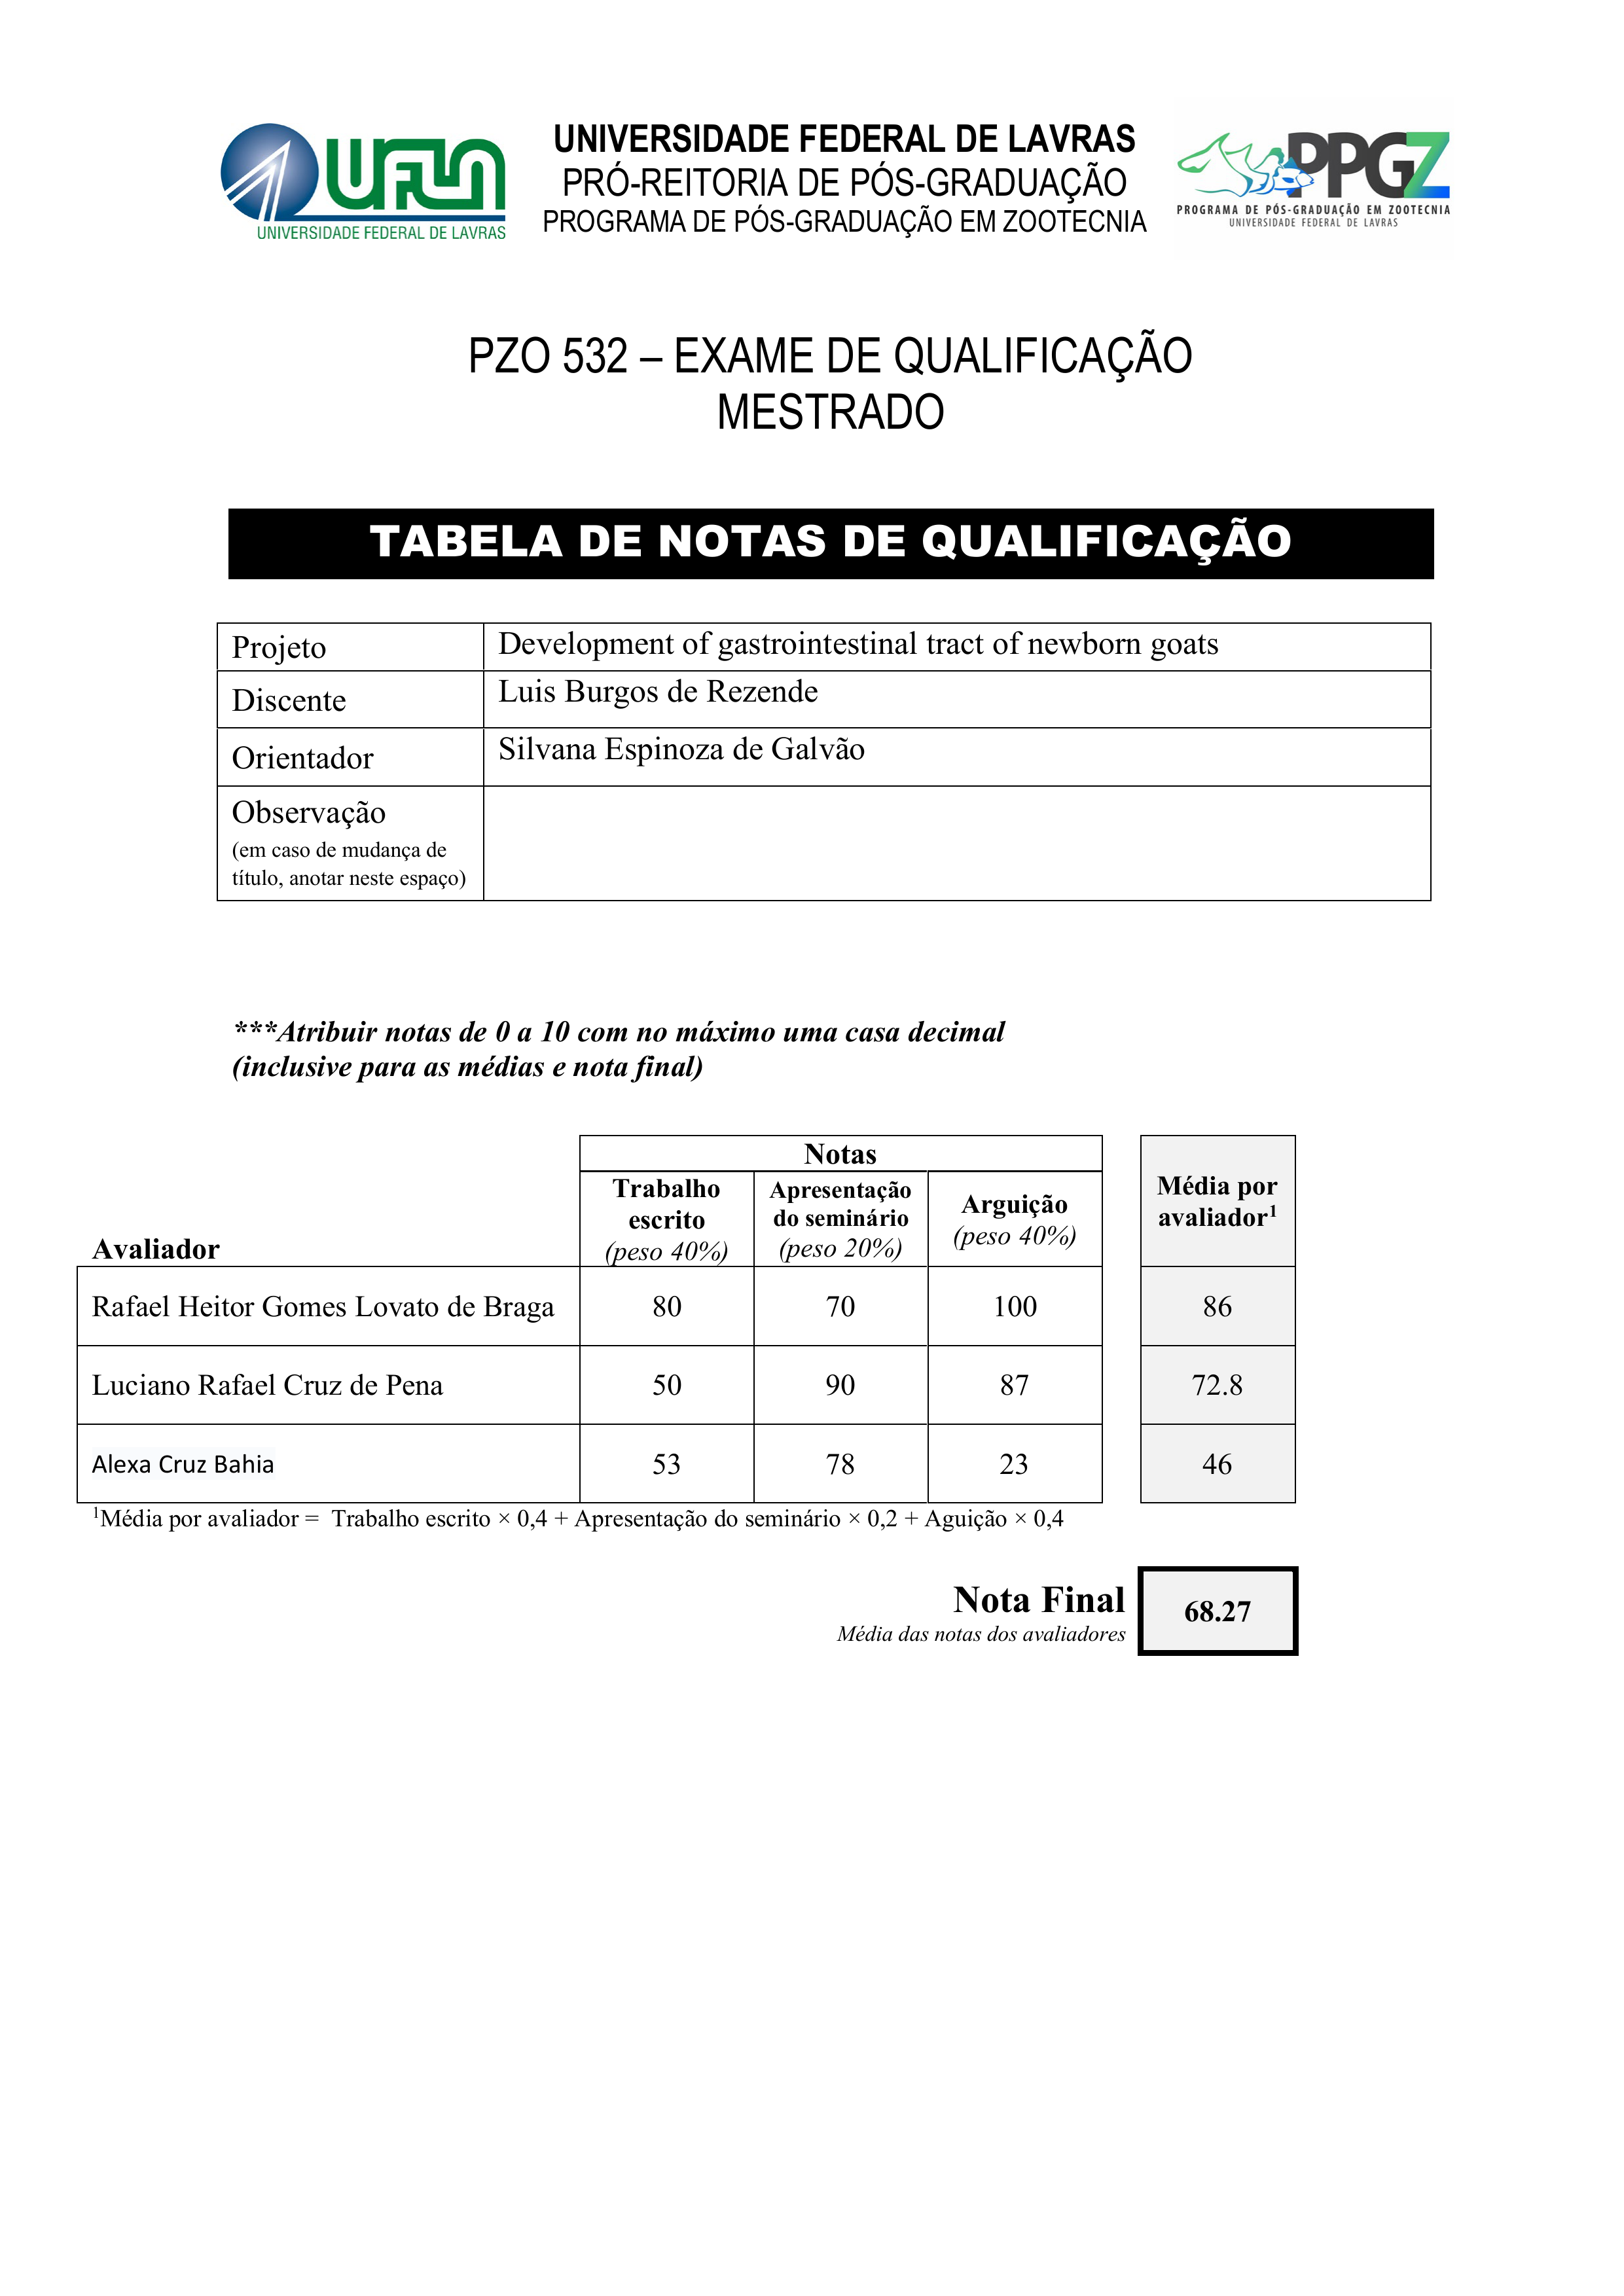
UNIVERSIDADE FEDERAL DE LAVRAS
PPGZ
UFLA
PRÓ-REITORIA DE PÓS-GRADUAÇÃO
PROGRAMA DE PÓS-GRADUAÇÃO EM ZOOTECNIA
PROGRAMA DE PÓS-GRADUAÇÃO EM ZOOTECNIA
UNIVERSIDADE FEDERAL DE LAVRAS
UNIVERSIDADE FEDERAL DE LAVRAS
PZO 532 - EXAME DE QUALIFICAÇÃO MESTRADO
TABELA DE NOTAS DE QUALIFICAÇÃO
Projeto
Development of gastrointestinal tract of newborn goats
Discente
Luis Burgos de Rezende
Orientador
Silvana Espinoza de Galvão
Observação (em caso de mudança de título, anotar neste espaço)
*** Atribuir notas de 0 a 10 com no máximo uma casa decimal (inclusive para as médias e nota final)
Notas
Trabalho escrito (peso 40%)
80
50
53
Apresentação do seminário (peso 20%)
70
90
78
Arguição (peso 40%)
100
87
23
Média por avaliador
86
72.8
46
Avaliador
Rafael Heitor Gomes Lovato de Braga
Luciano Rafael Cruz de Pena
Alexa Cruz Bahia
1
Média por avaliador = Trabalho escrito x 0,4 + Apresentação do seminário x 0,2 + Aguição x 0,4
Nota Final
68.27
Média das notas dos avaliadores